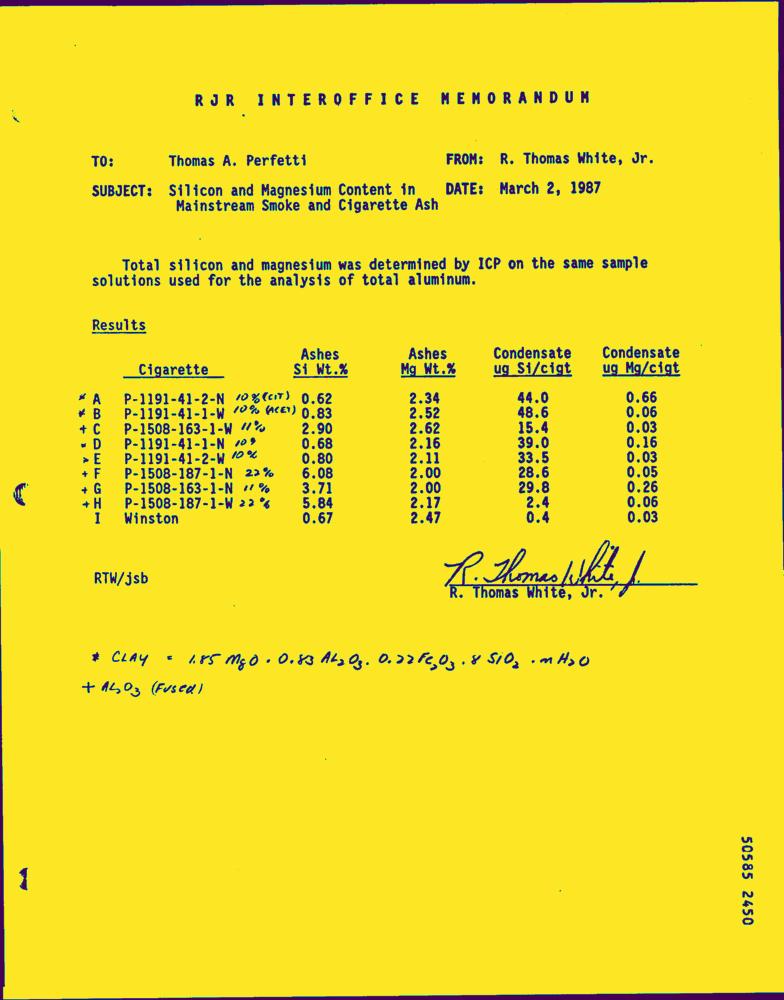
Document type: Letter-Doc